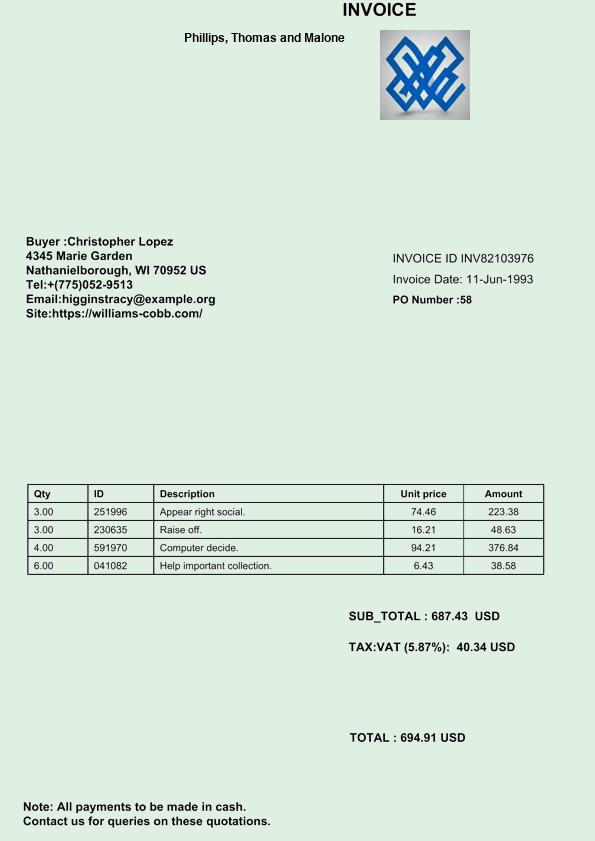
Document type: Invoice